Question: What is the address or location of the property listed in the document?
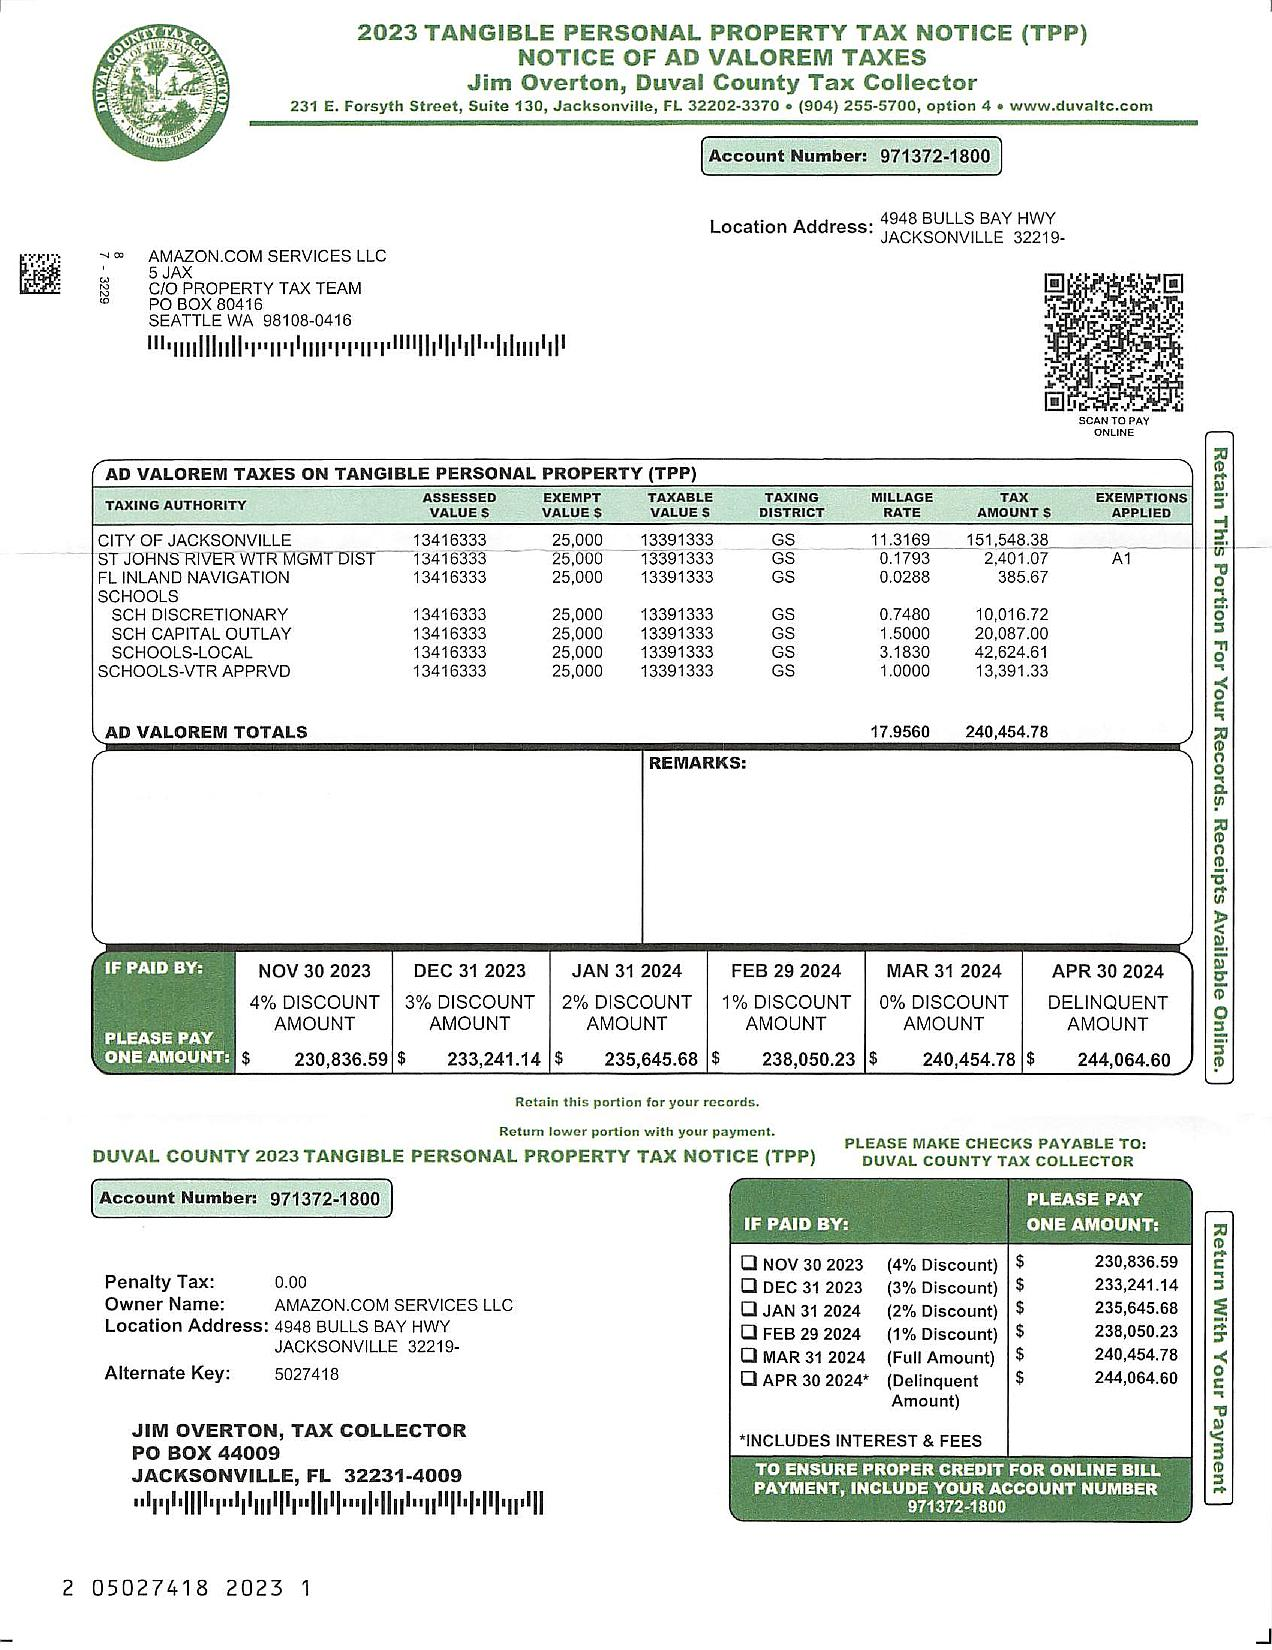
Answer: "4948 BULLS BAY HWY JACKSONVILLE 32219-"